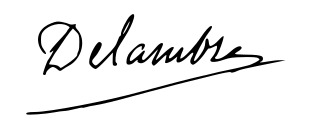
Signature of: jean baptiste joseph delambre